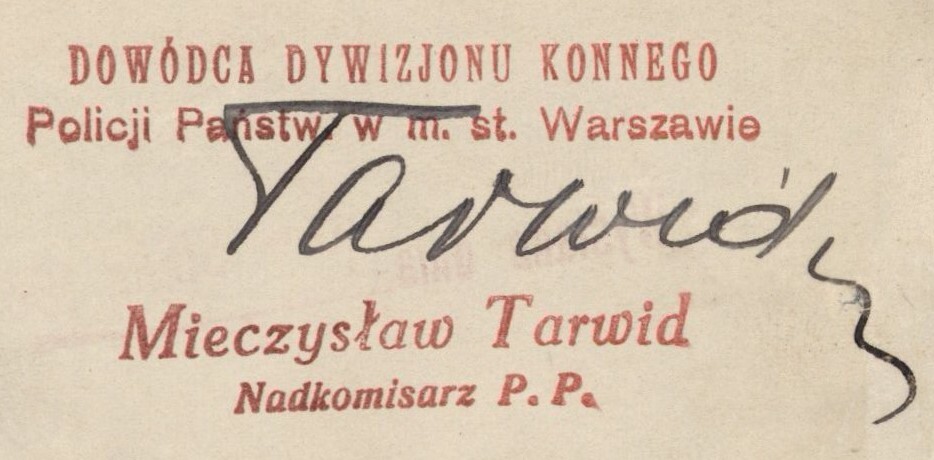
Signature of: q106509489